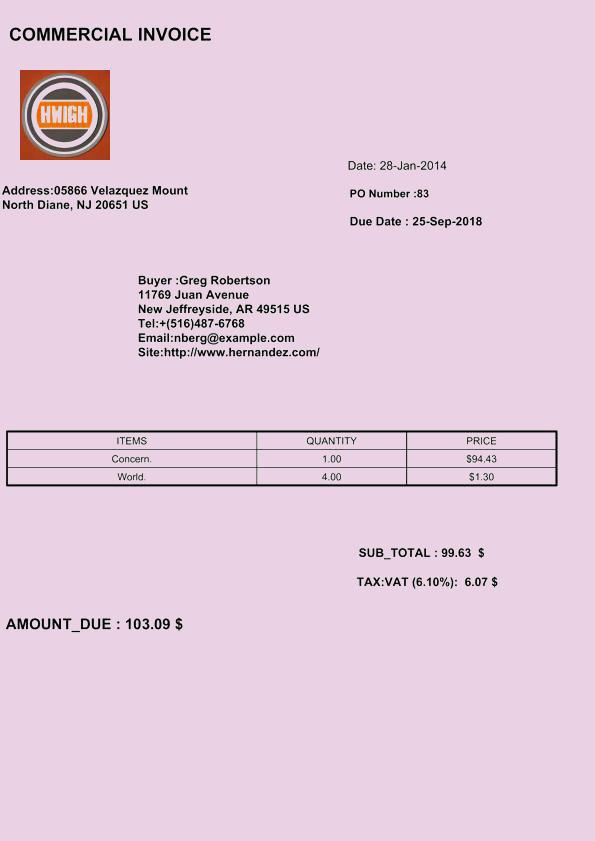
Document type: Invoice